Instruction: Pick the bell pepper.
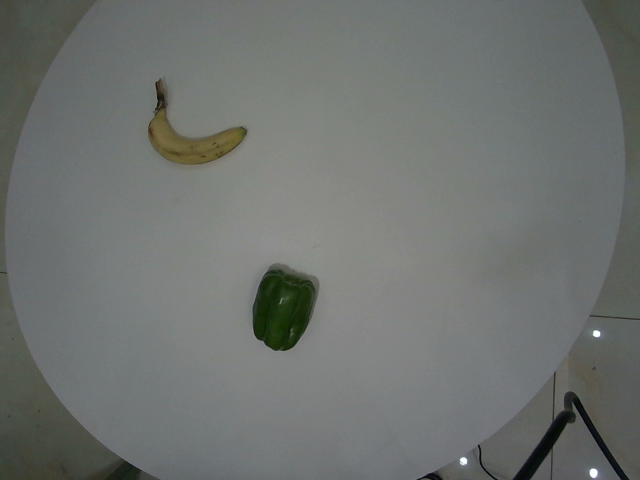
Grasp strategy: vertical